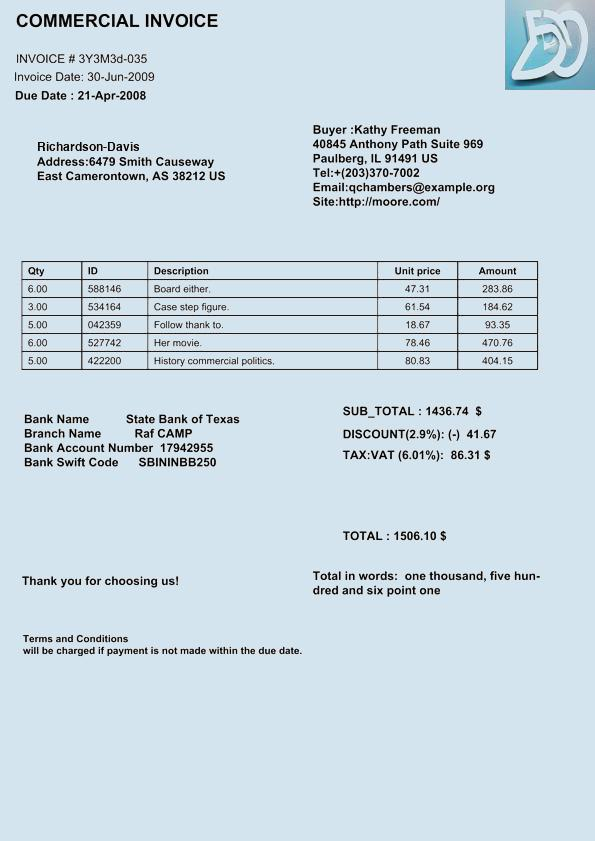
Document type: Invoice